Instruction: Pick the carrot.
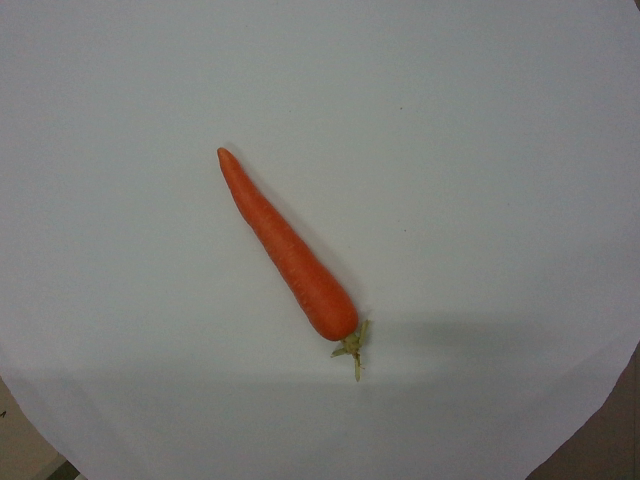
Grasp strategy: vertical